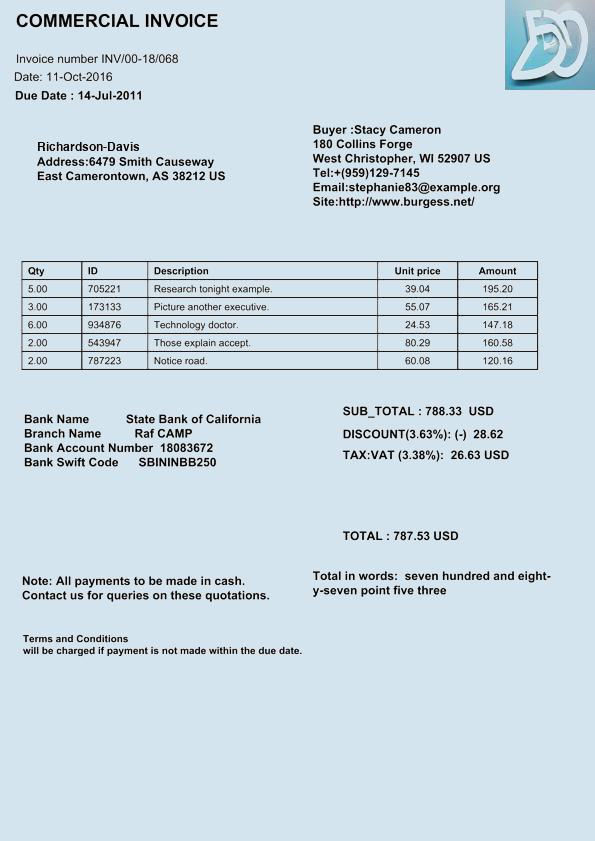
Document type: Invoice